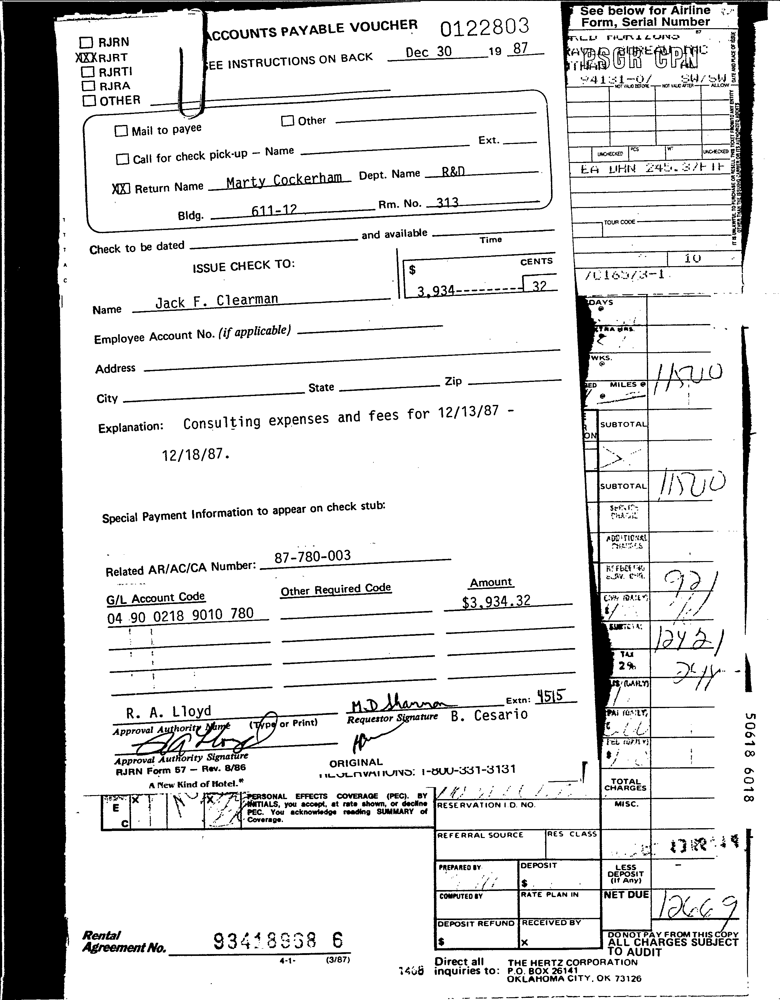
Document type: Invoice